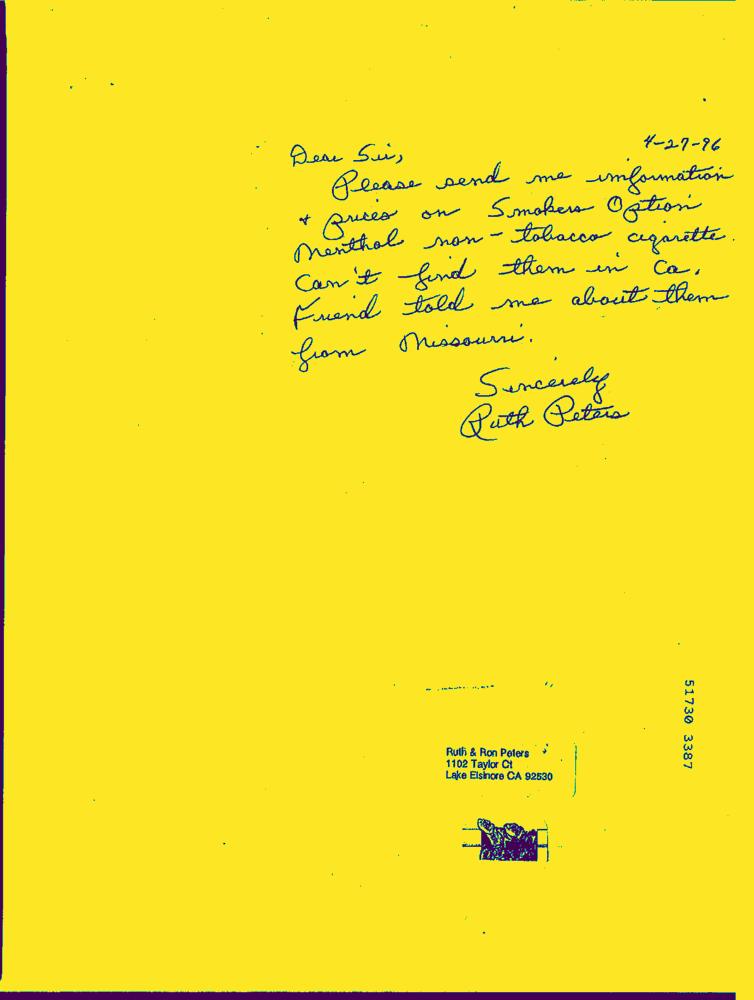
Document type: Hand-Written